Question: What do the imaging results show?
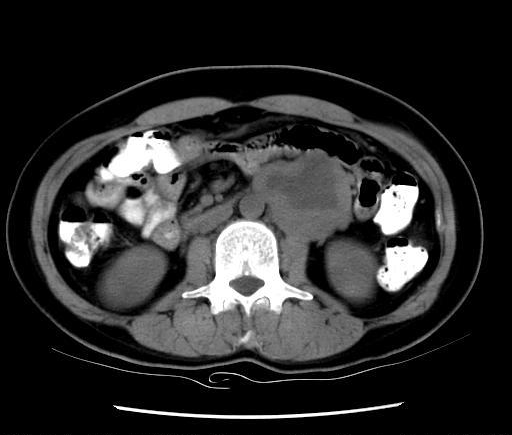
Answer: The imaging shows large left adrenal mass.  Location within the adrenal gland excluded adenopathy. Contrast within bowel excluded bowel as an etiology. Large left adrenal mass.